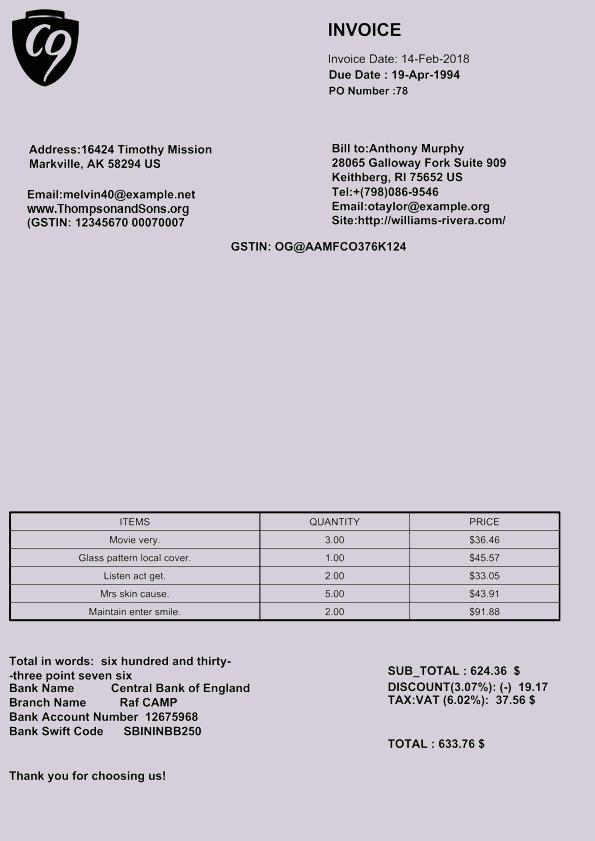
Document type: Invoice